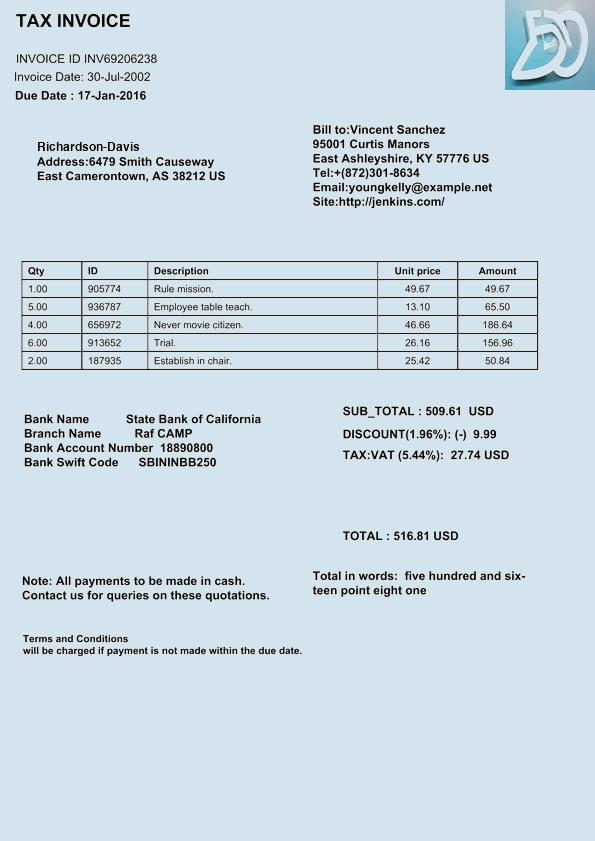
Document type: Invoice